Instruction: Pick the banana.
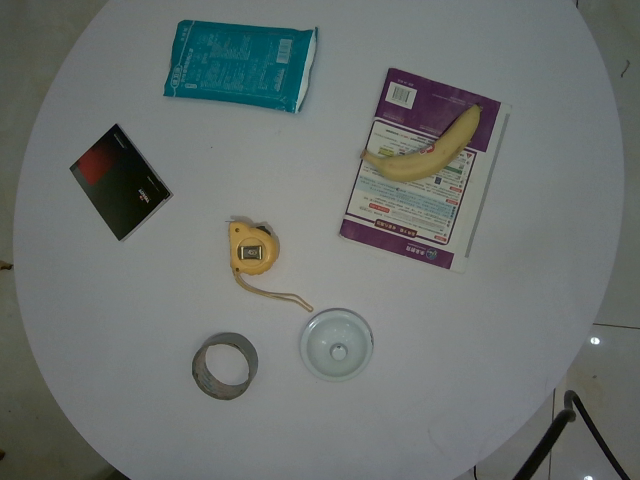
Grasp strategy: vertical